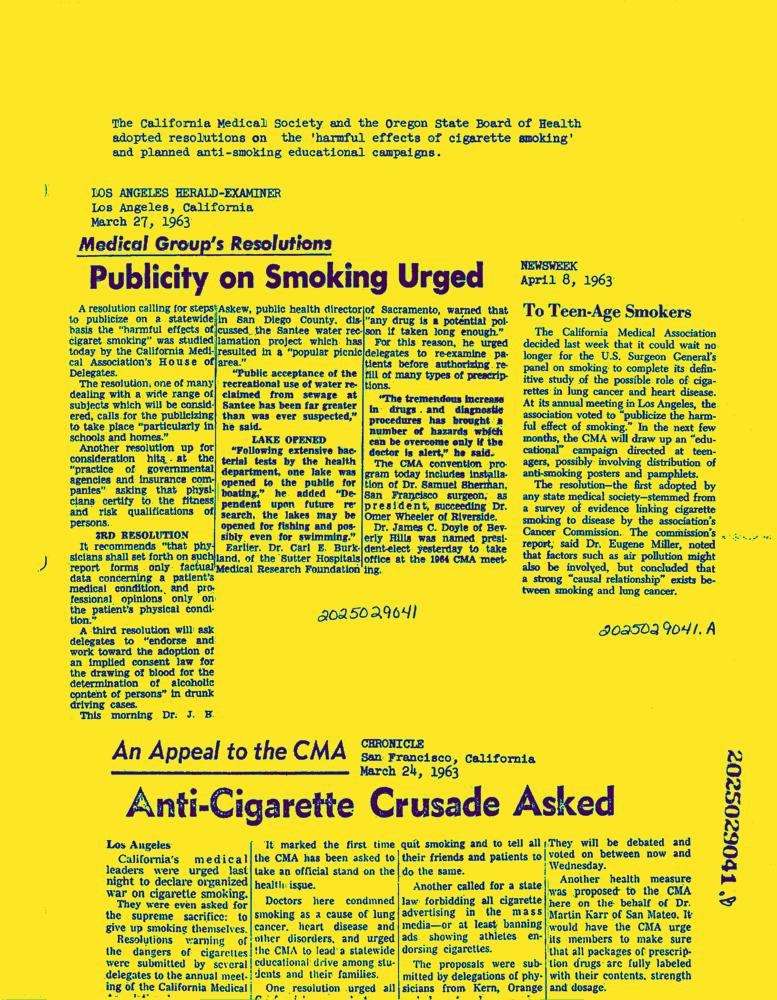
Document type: News-Article